Question: What is the estimated tax bill amount according to the document?
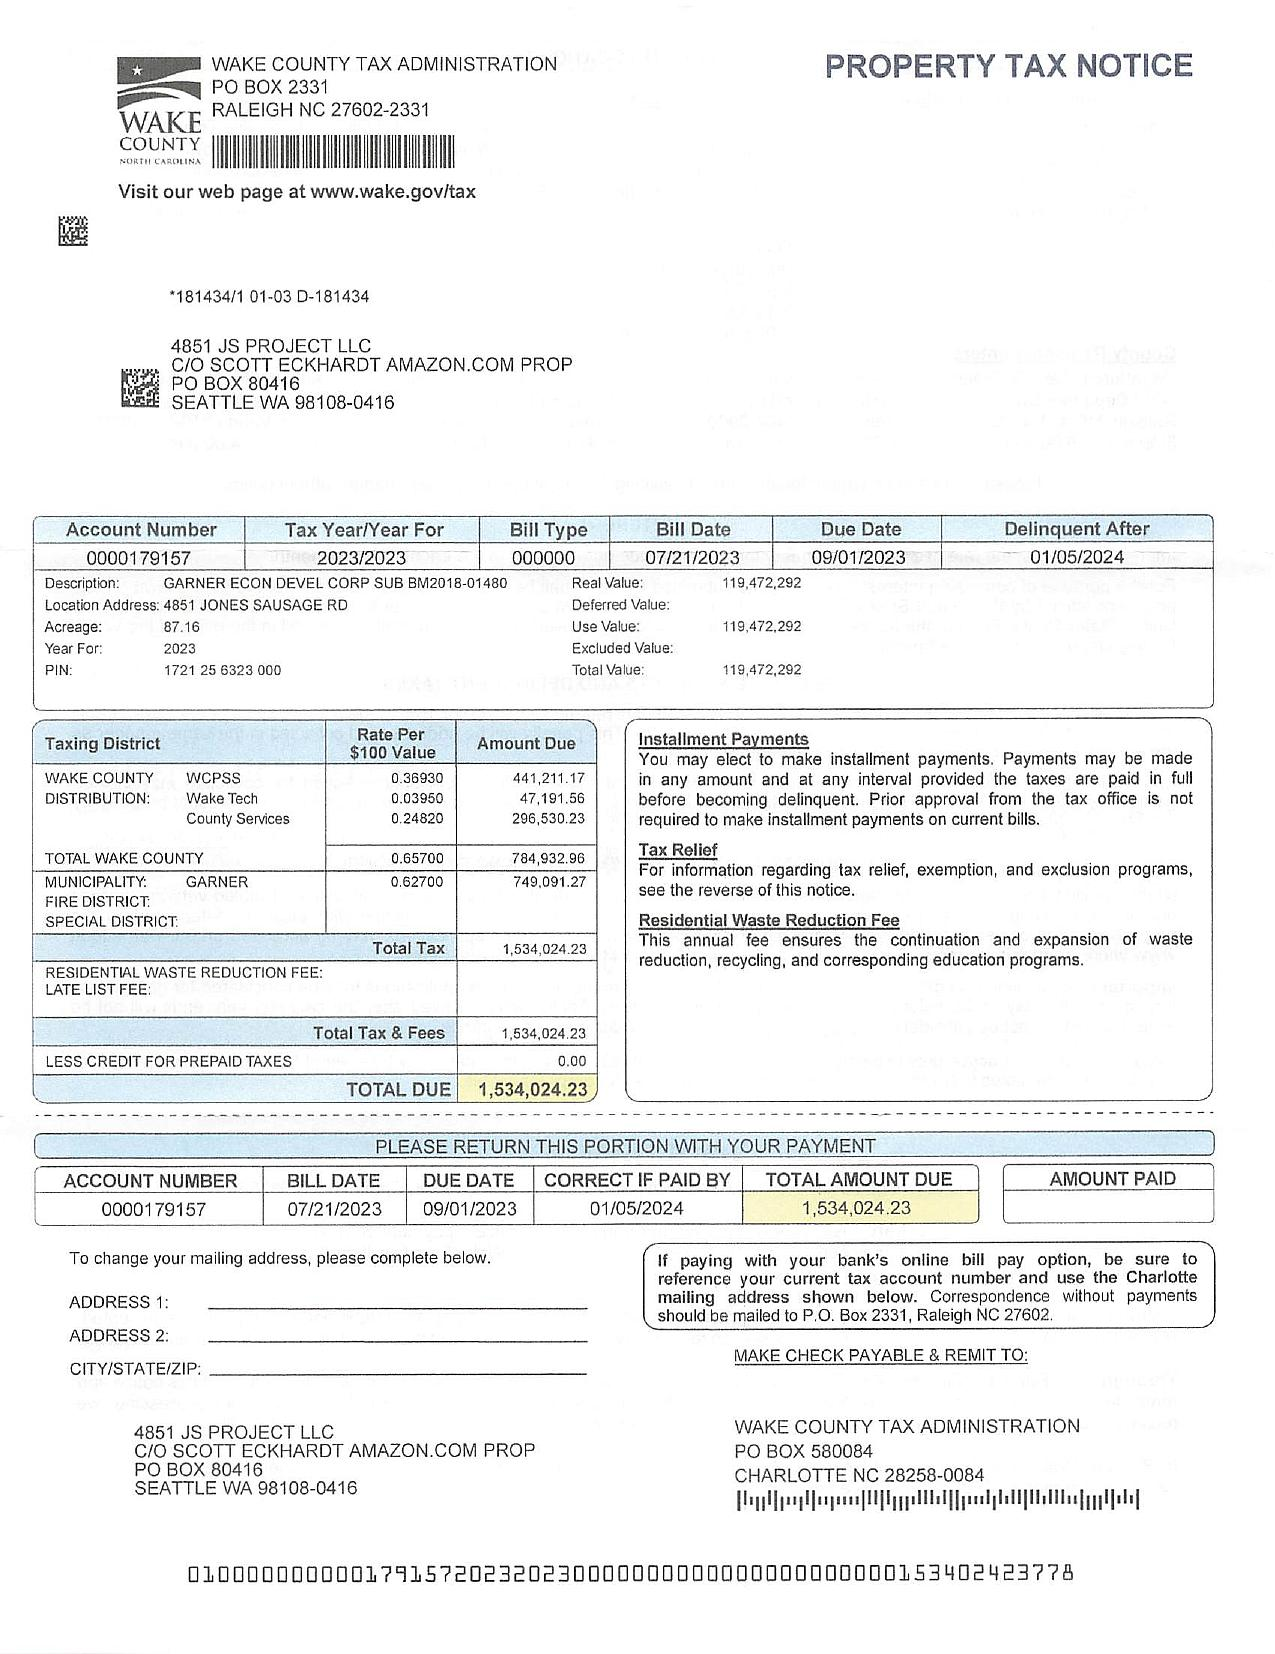
Answer: "1,534,024.23"